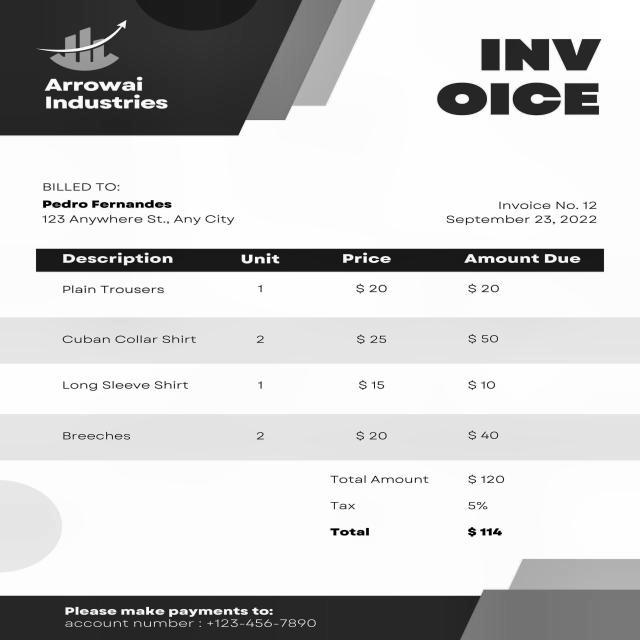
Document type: Invoice